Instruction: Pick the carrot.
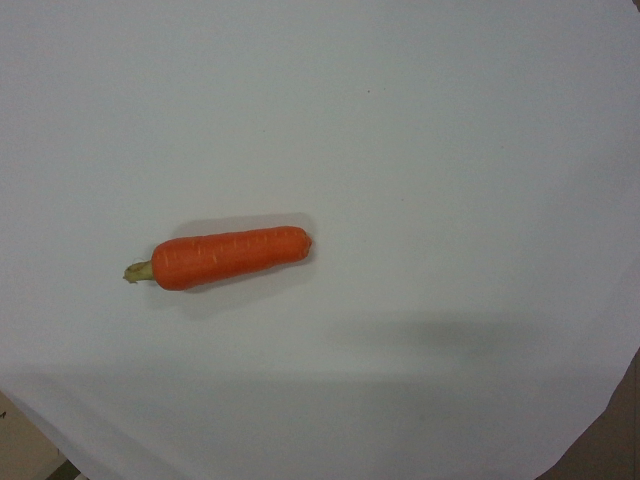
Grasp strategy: vertical